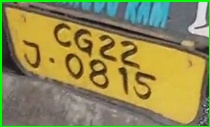
License plate number: CG 22J 0815